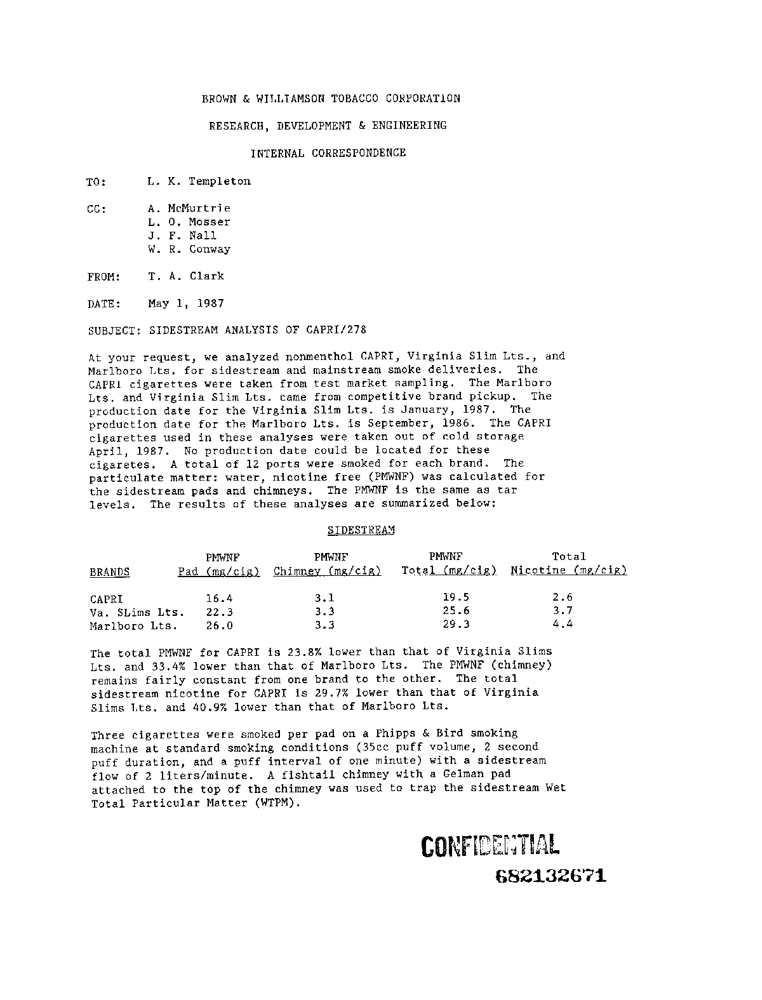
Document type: Invoice